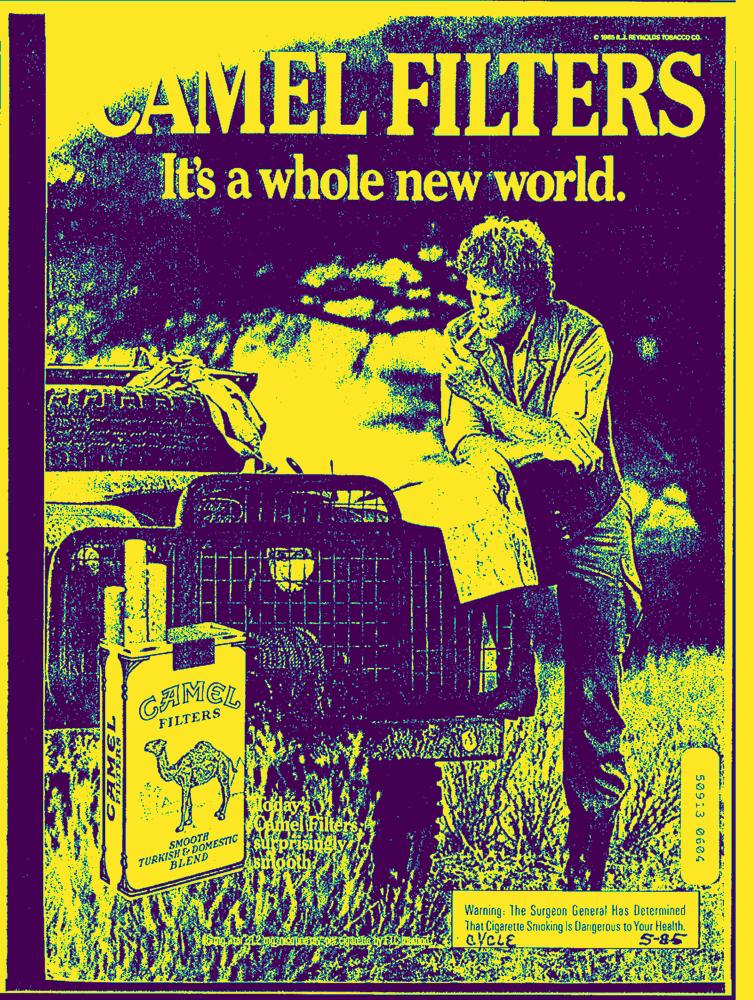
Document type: AD